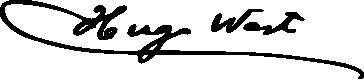
Signature of: hugo wast